Question: Explain the disease:
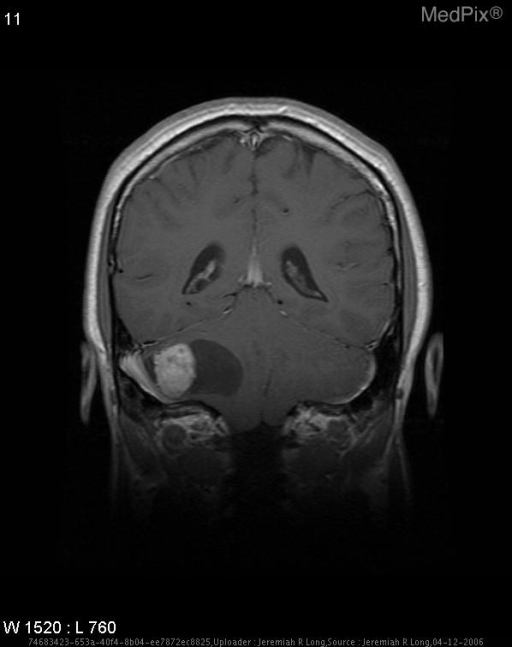
Answer: The disease is discussed as: Hemangioblastomas represent approximately 1-2% of all primary brain tumors.  They are strongly associated with von Hippel-Lindau (VHL) syndrome.  10-20% of hemangioblastomas occur with VHL syndrome and approximately 45% of patients with VHL syndrome eventually develop a hemangioblastoma.  95% of hemangioblastomas occur in the posterior fossa (fewer than 100 case reports exist of supratentorial locations), and overall they account for 7-12% of all posterior fossa tumors in adults (including primary and metastatic tumors).

Pathologically, hemangioblastomas are highly vascular tumors comprised primarily of capillaries and pericytes (aka “stromal” cells).  While their World Health Organization classification remains under tumors of uncertain histogenesis, hemangioblastomas may arise from embryonic plexus epithelium based upon their expression of transthyretin and transferrin.  They are typically well circumscribed, with 60% being cystic with a mural nodule and 40% being solid.  Their solid/nodular component is composed of tightly packed blood vessels varying in size from capillaries to cavernous, with the nidus of the tumor abutting the pial surface.  Hemangioblastomas do not have a capsule, and when cystic, their wall is composed of compressed neural glial cells.  The associated cystic fluid is xanthochromic, with a concentration of amino acids, alkaline phosphates, and mucoproteins similar to that of blood, suggesting origination from diffusion from the solid vascular component of the tumor.

Hemangioblastomas are rare in children and typically present during the third to fifth decade.  They typically grow slowly and clinical presentation depends upon the tumor size and location.  Posterior fossa tumors can present with minor neurological symptoms for months followed by an acute exacerbation.  The most common symptoms include: headache, vomiting, and ataxia.  A distinguishing clinical presentation of hemangioblastomas is their potential to present with polycythemia secondary to tumoral production of erythropoietin.  This occurs in approximately 20% of posterior fossa tumors, and is more commonly seen in solid hemangioblastomas.  Surgical resection is considered standard of care, however recurrence is seen in approximately 25% of cases, most frequently in association with VHL syndrome.

CT evaluation of hemangioblastomas classically demonstrates a large, low density, cystic-appearing cerebellar mass.  The addition of intravenous contrast material greatly increases the ability to identify a strongly enhancing mural nodule adjacent to the pial surface.  Solid tumors enhance strongly and uniformly.  During angiography, the common pattern is a large avascular posterior fossa mass with a small, highly vascular mural nodule.  A prolonged vascular stain is typical.  MR imaging reveals the cystic component with a low signal on T1-weighted sequences and a high signal on T2-weighted sequences.  The solid/nodular component is variable in its signal characteristics, and typically is heterogeneously isointense on T1-weighted sequences and hyperintense on T2-weighted sequences.  Intense enhancement following gadolinium is typical.  Prominent serpentine “flow voids” can often be seen as well within the mass.